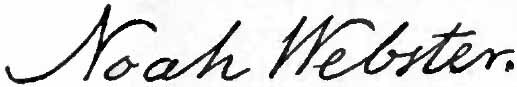
Signature of: noah webster